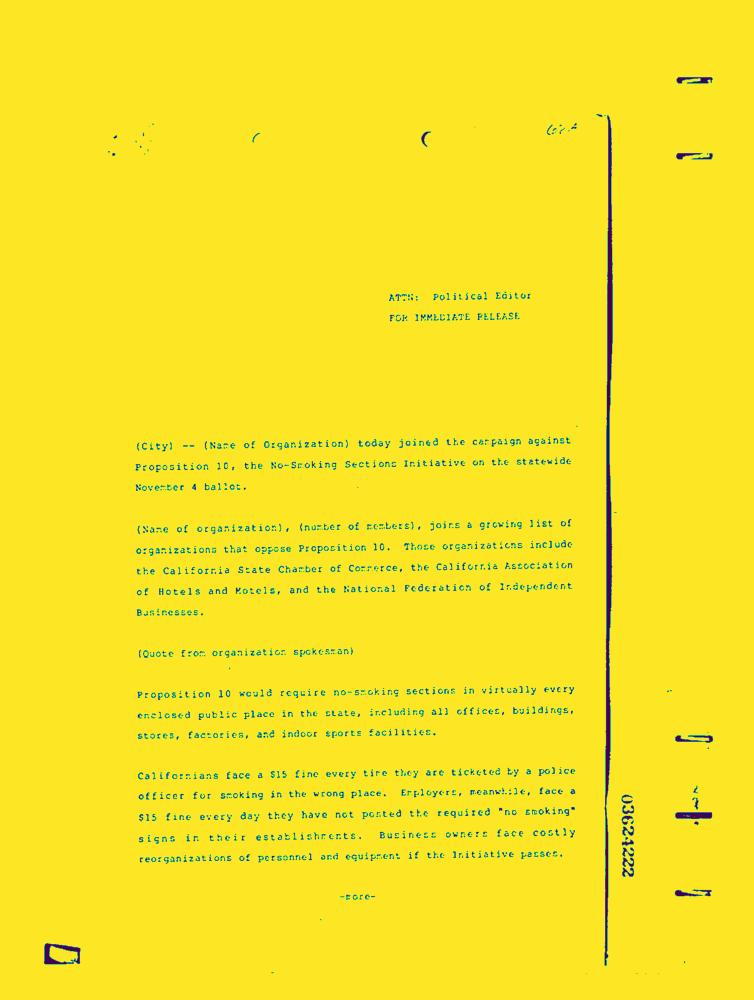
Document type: News-Article